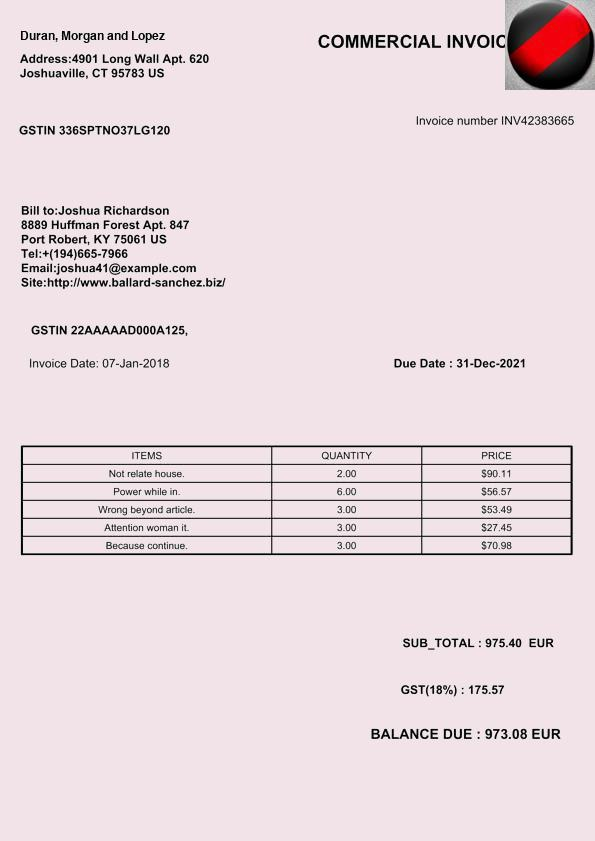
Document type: Invoice